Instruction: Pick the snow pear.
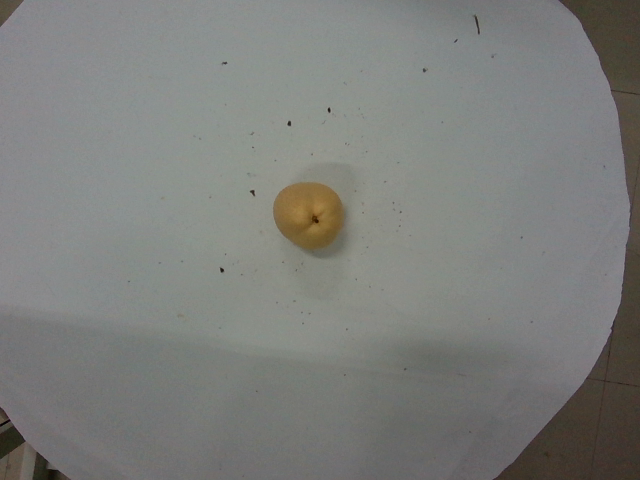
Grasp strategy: vertical